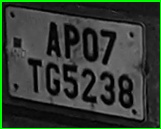
License plate number: AP 07TG 5238